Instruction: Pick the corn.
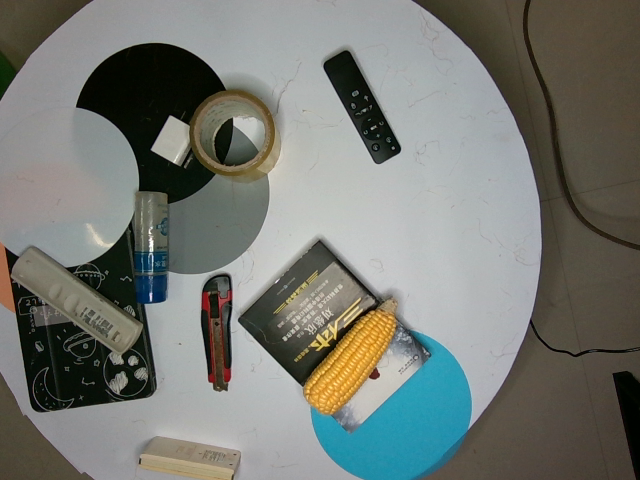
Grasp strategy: vertical